Question: What is the filing due date as per the document?
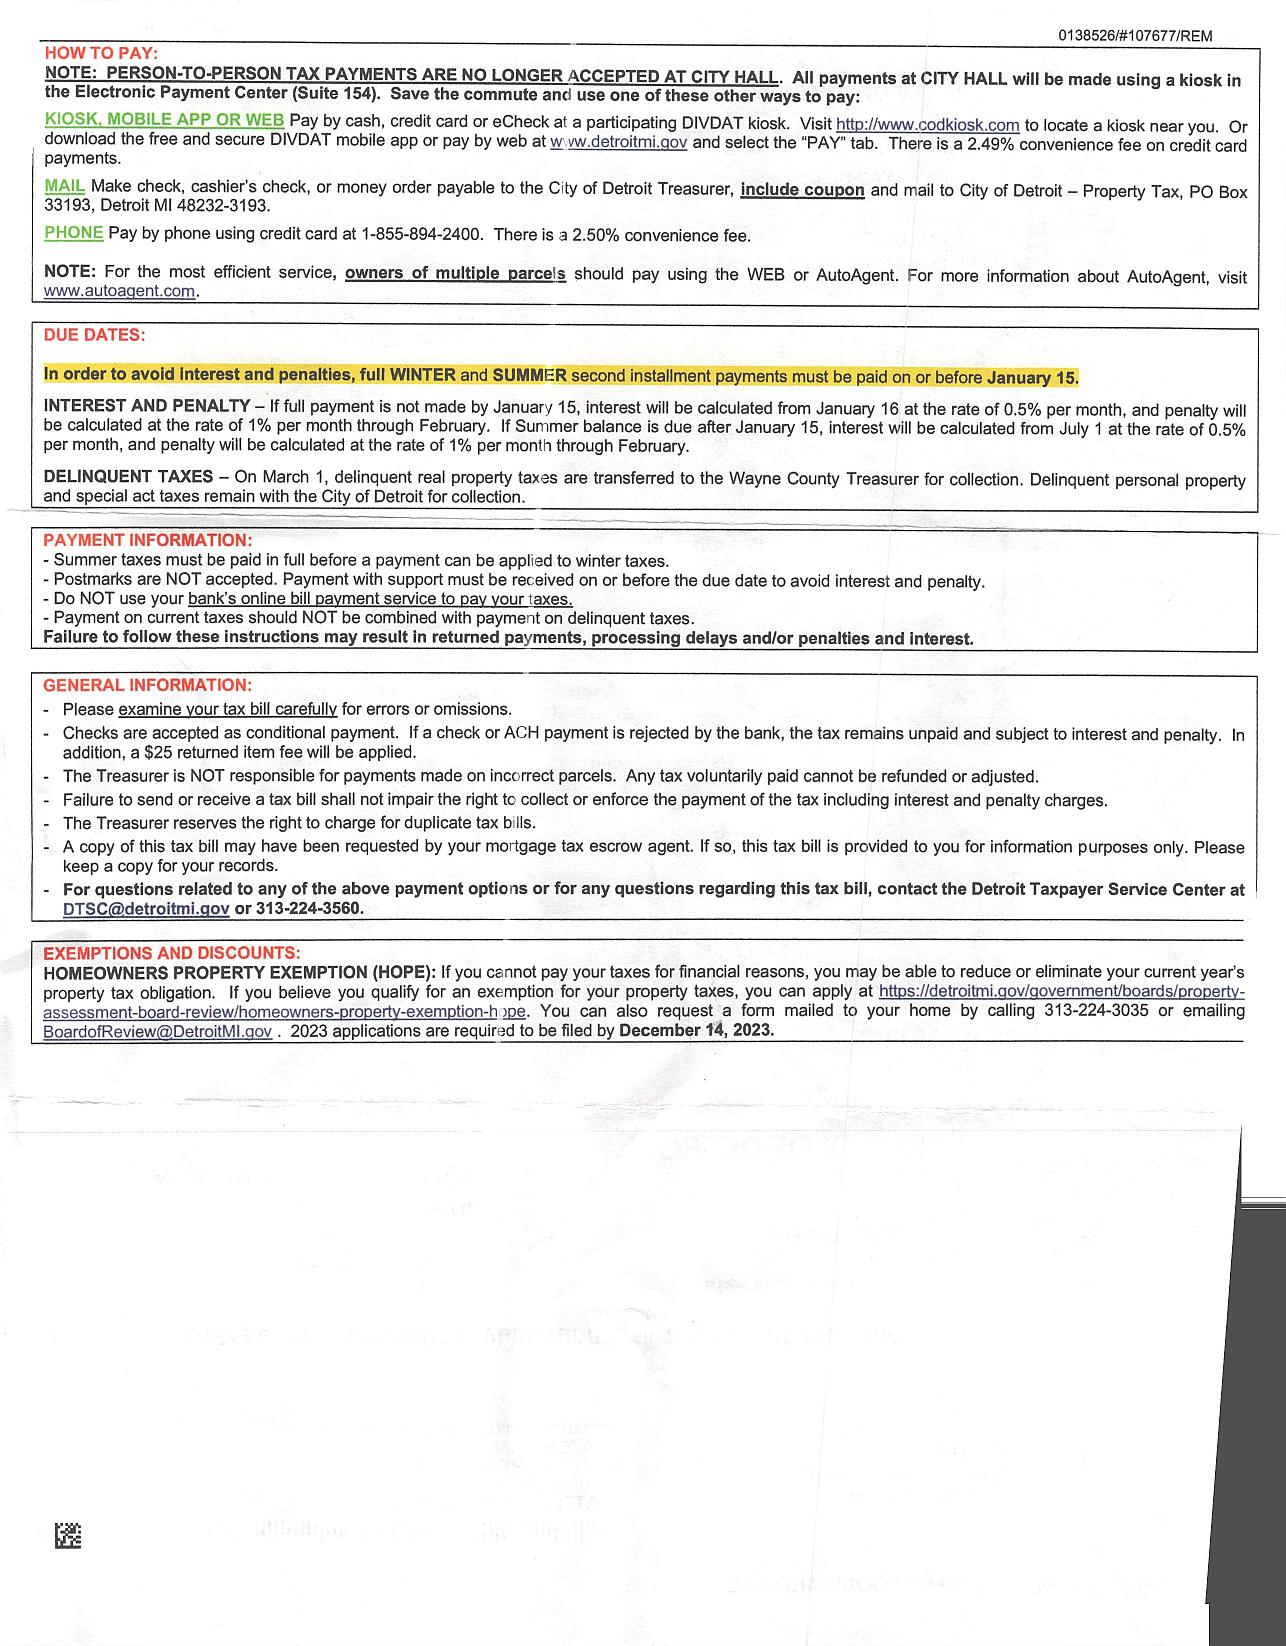
Answer: "15-Jan"